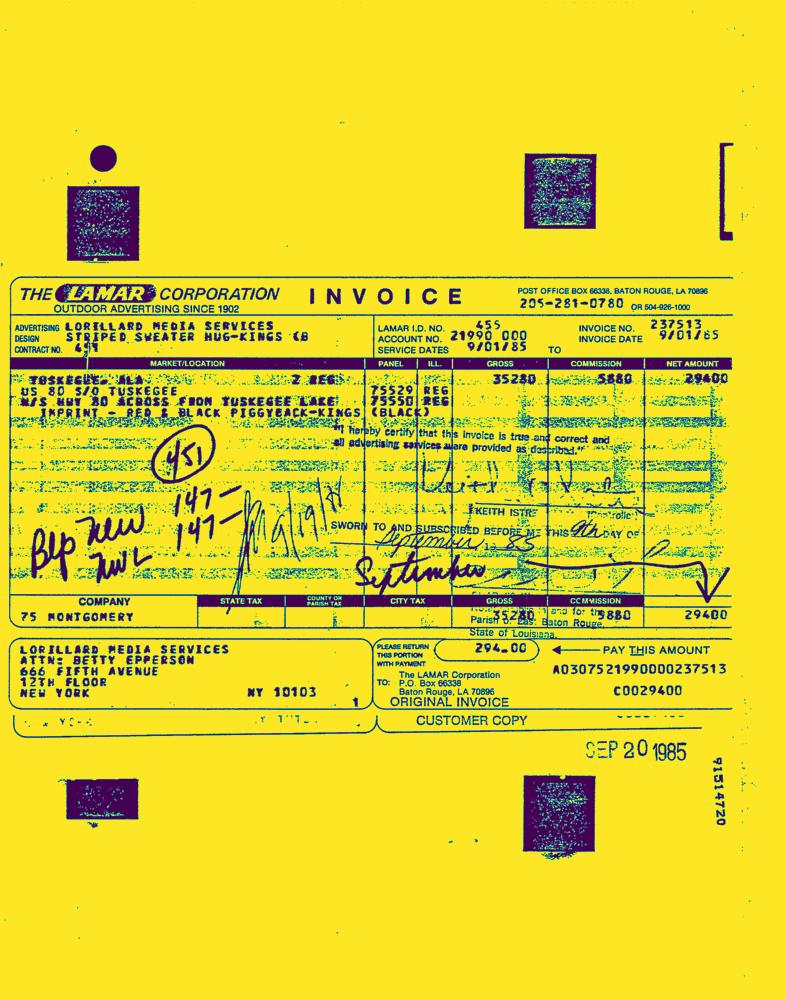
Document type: Invoice-Doc